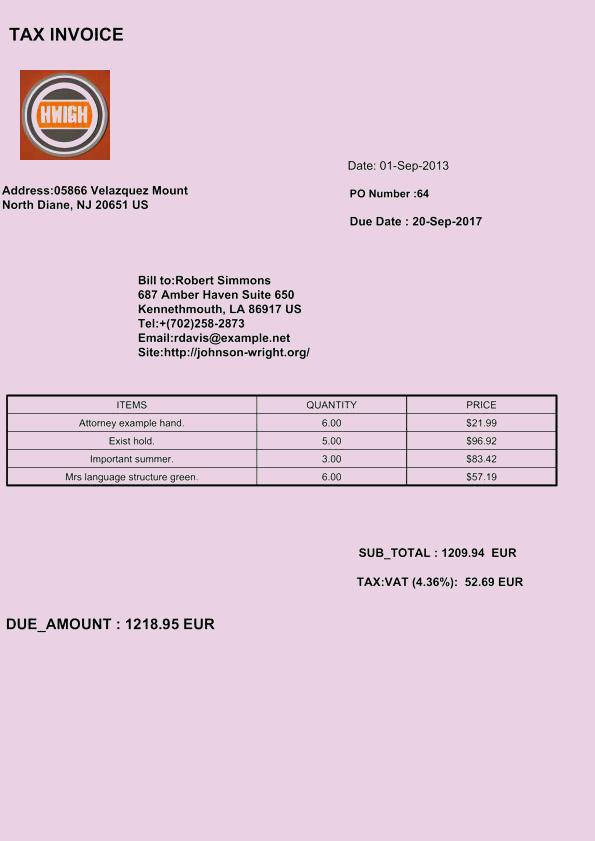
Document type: Invoice